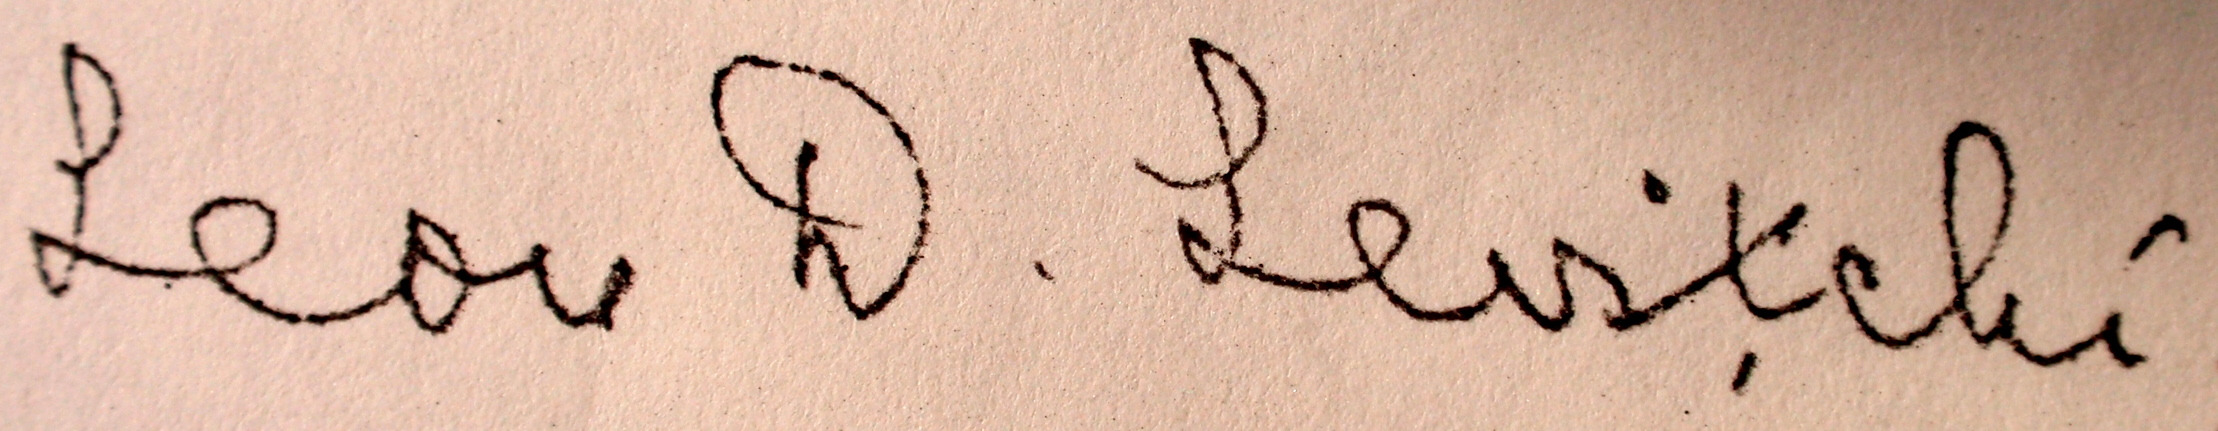
Signature of: leon levițchi